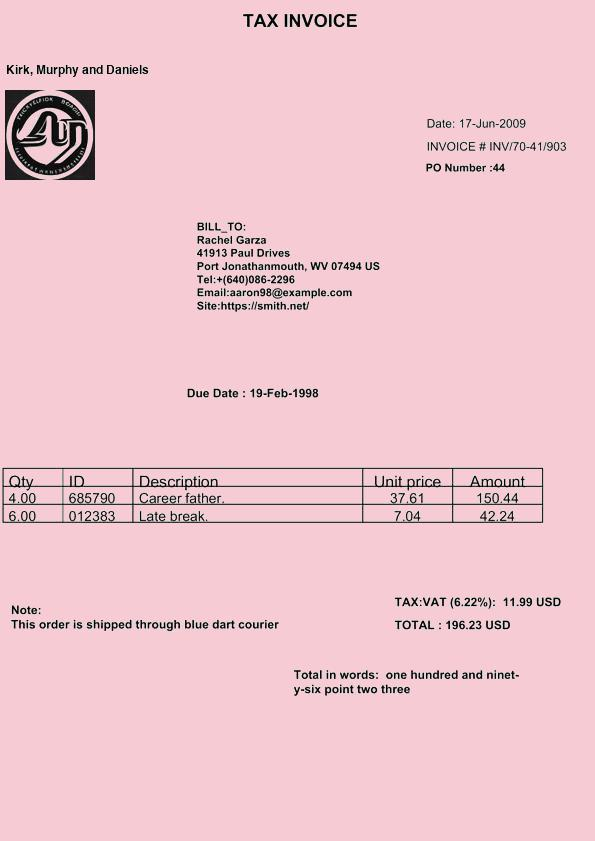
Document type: Invoice